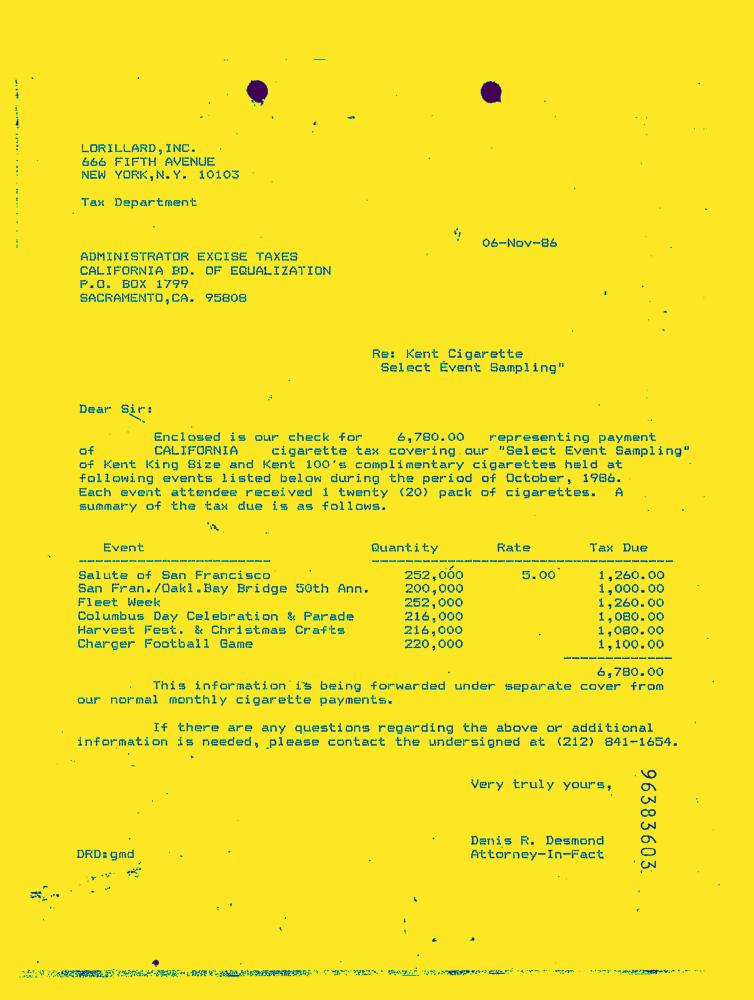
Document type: Letter-Doc